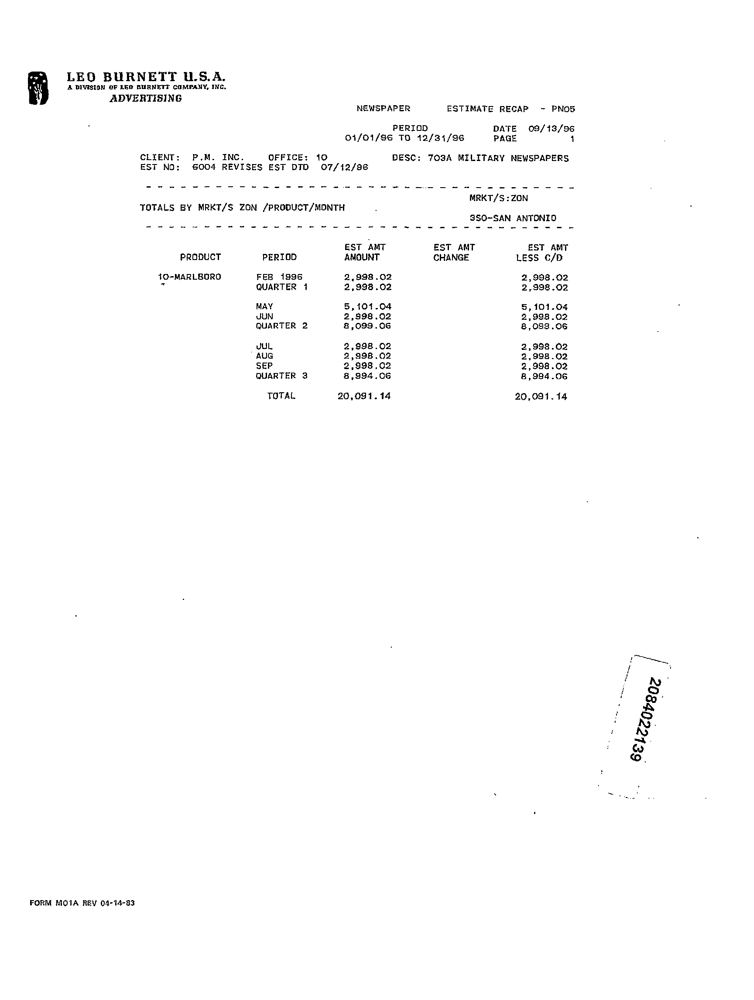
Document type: Invoice